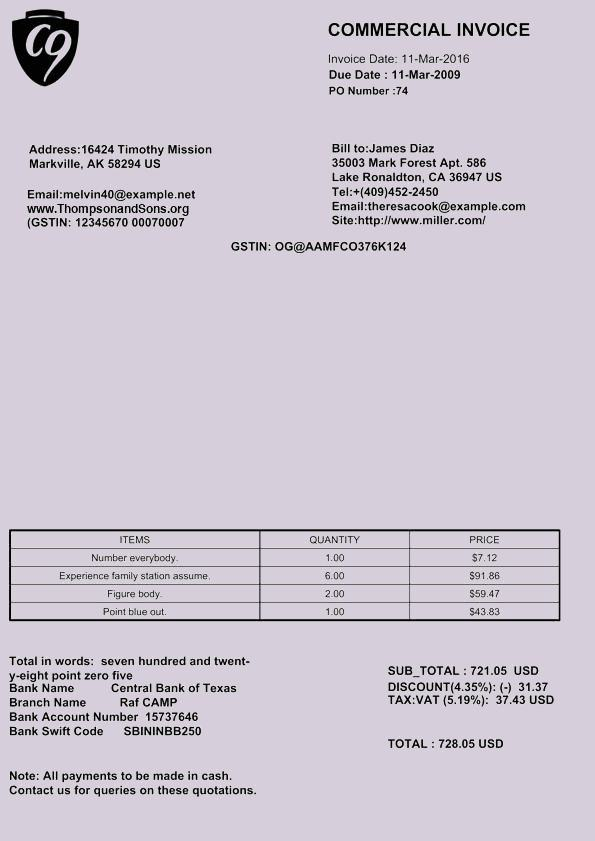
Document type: Invoice